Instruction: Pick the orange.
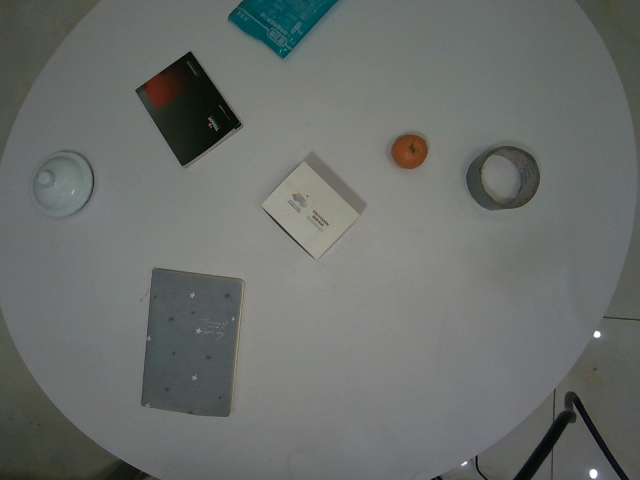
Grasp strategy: vertical